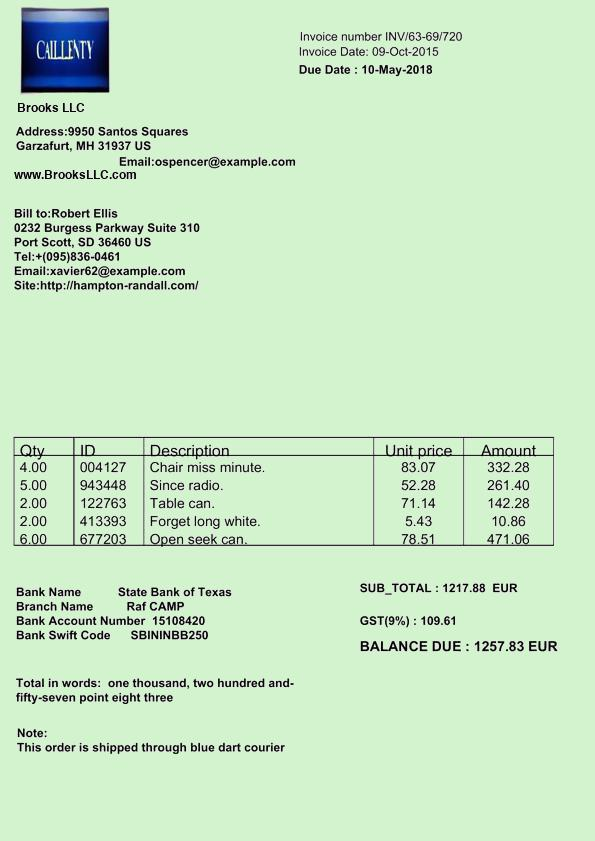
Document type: Invoice